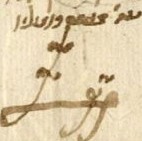
Signature of: q65250555